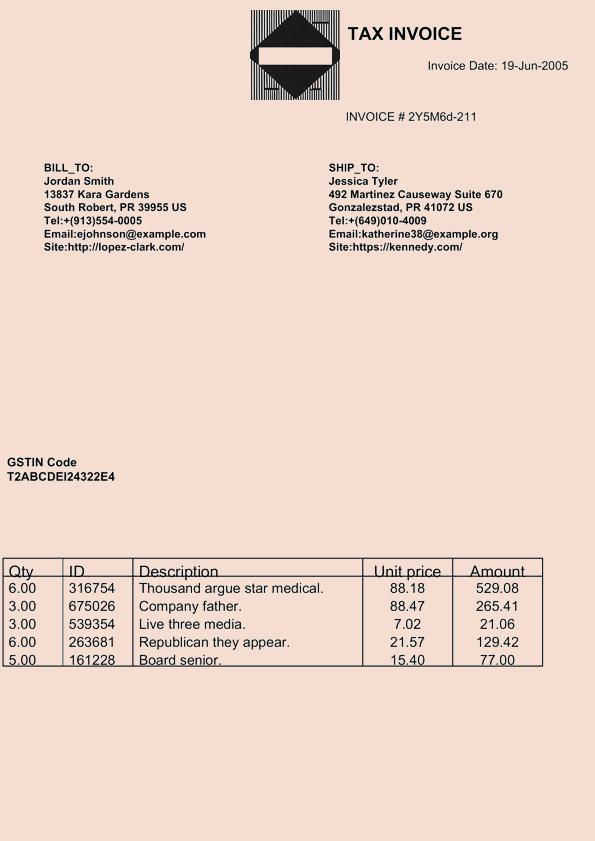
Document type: Invoice